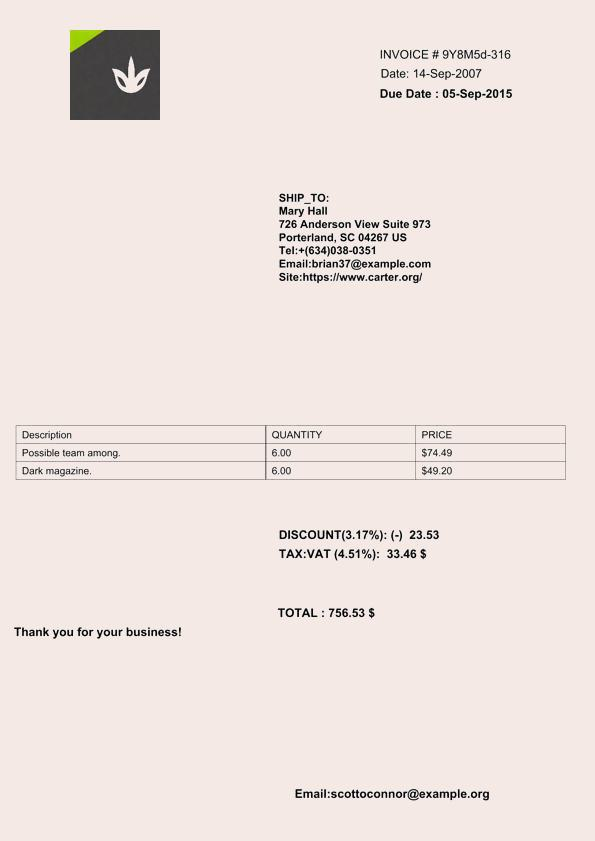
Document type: Invoice